Question: What jurisdiction, city, or county is the document associated with?
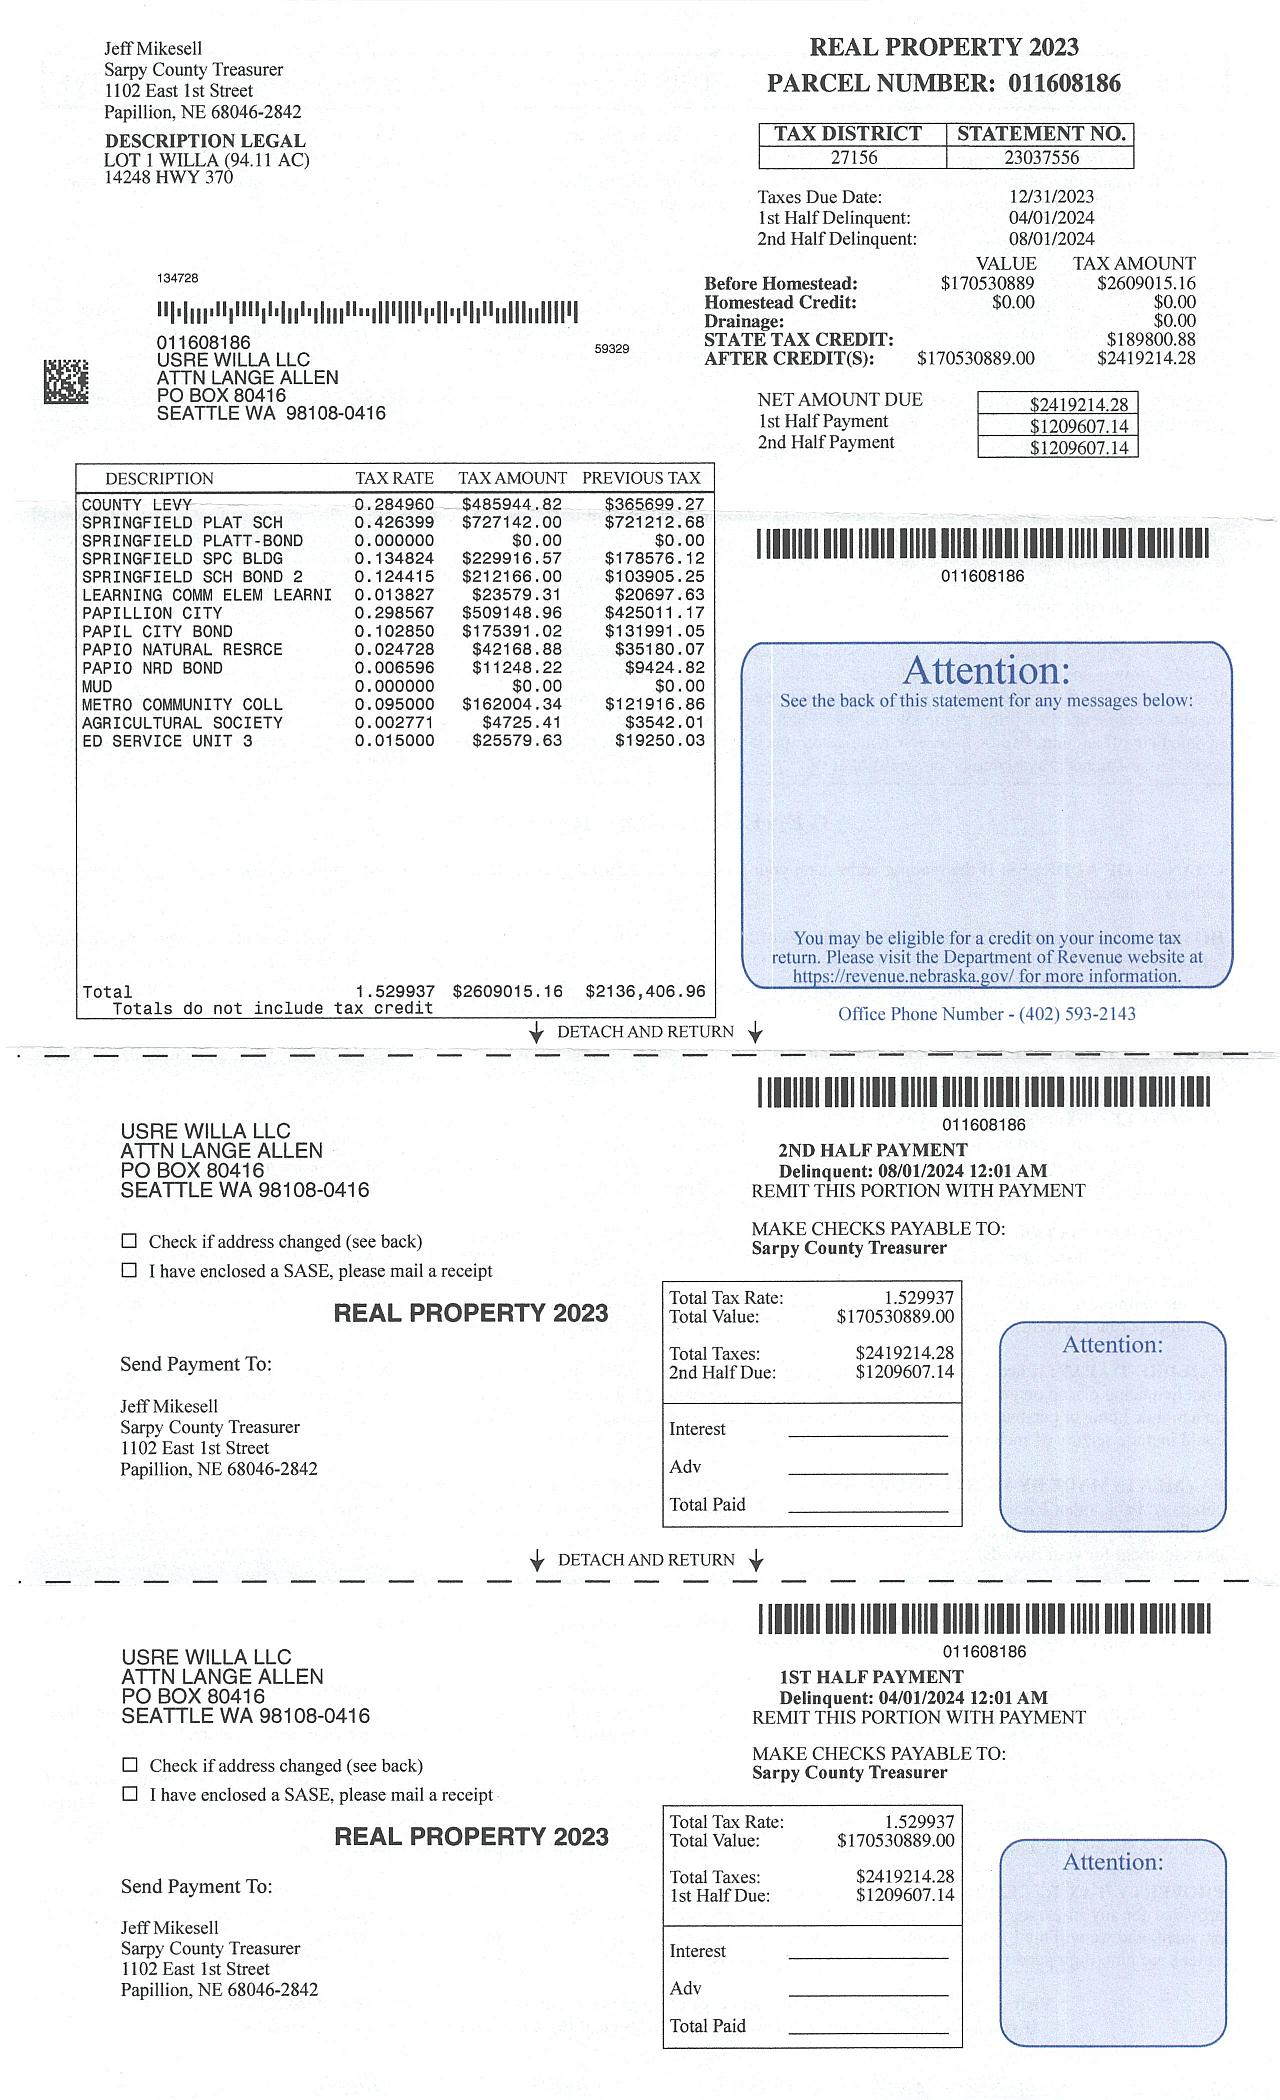
Answer: "Sarpy County"